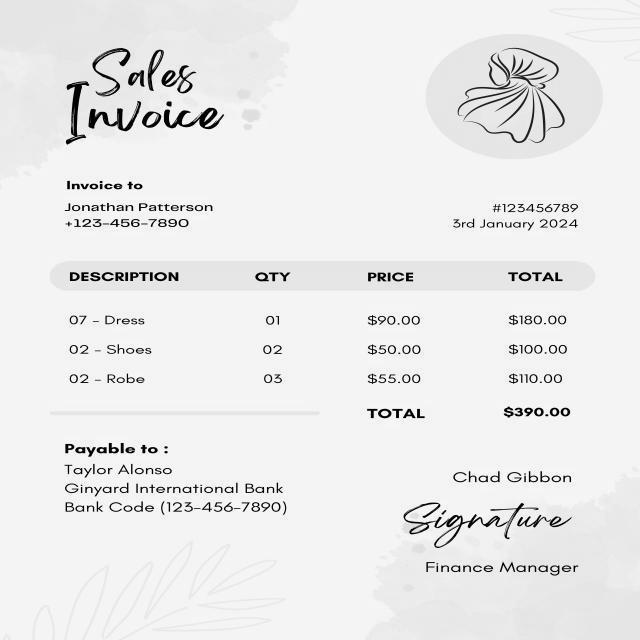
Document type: Invoice